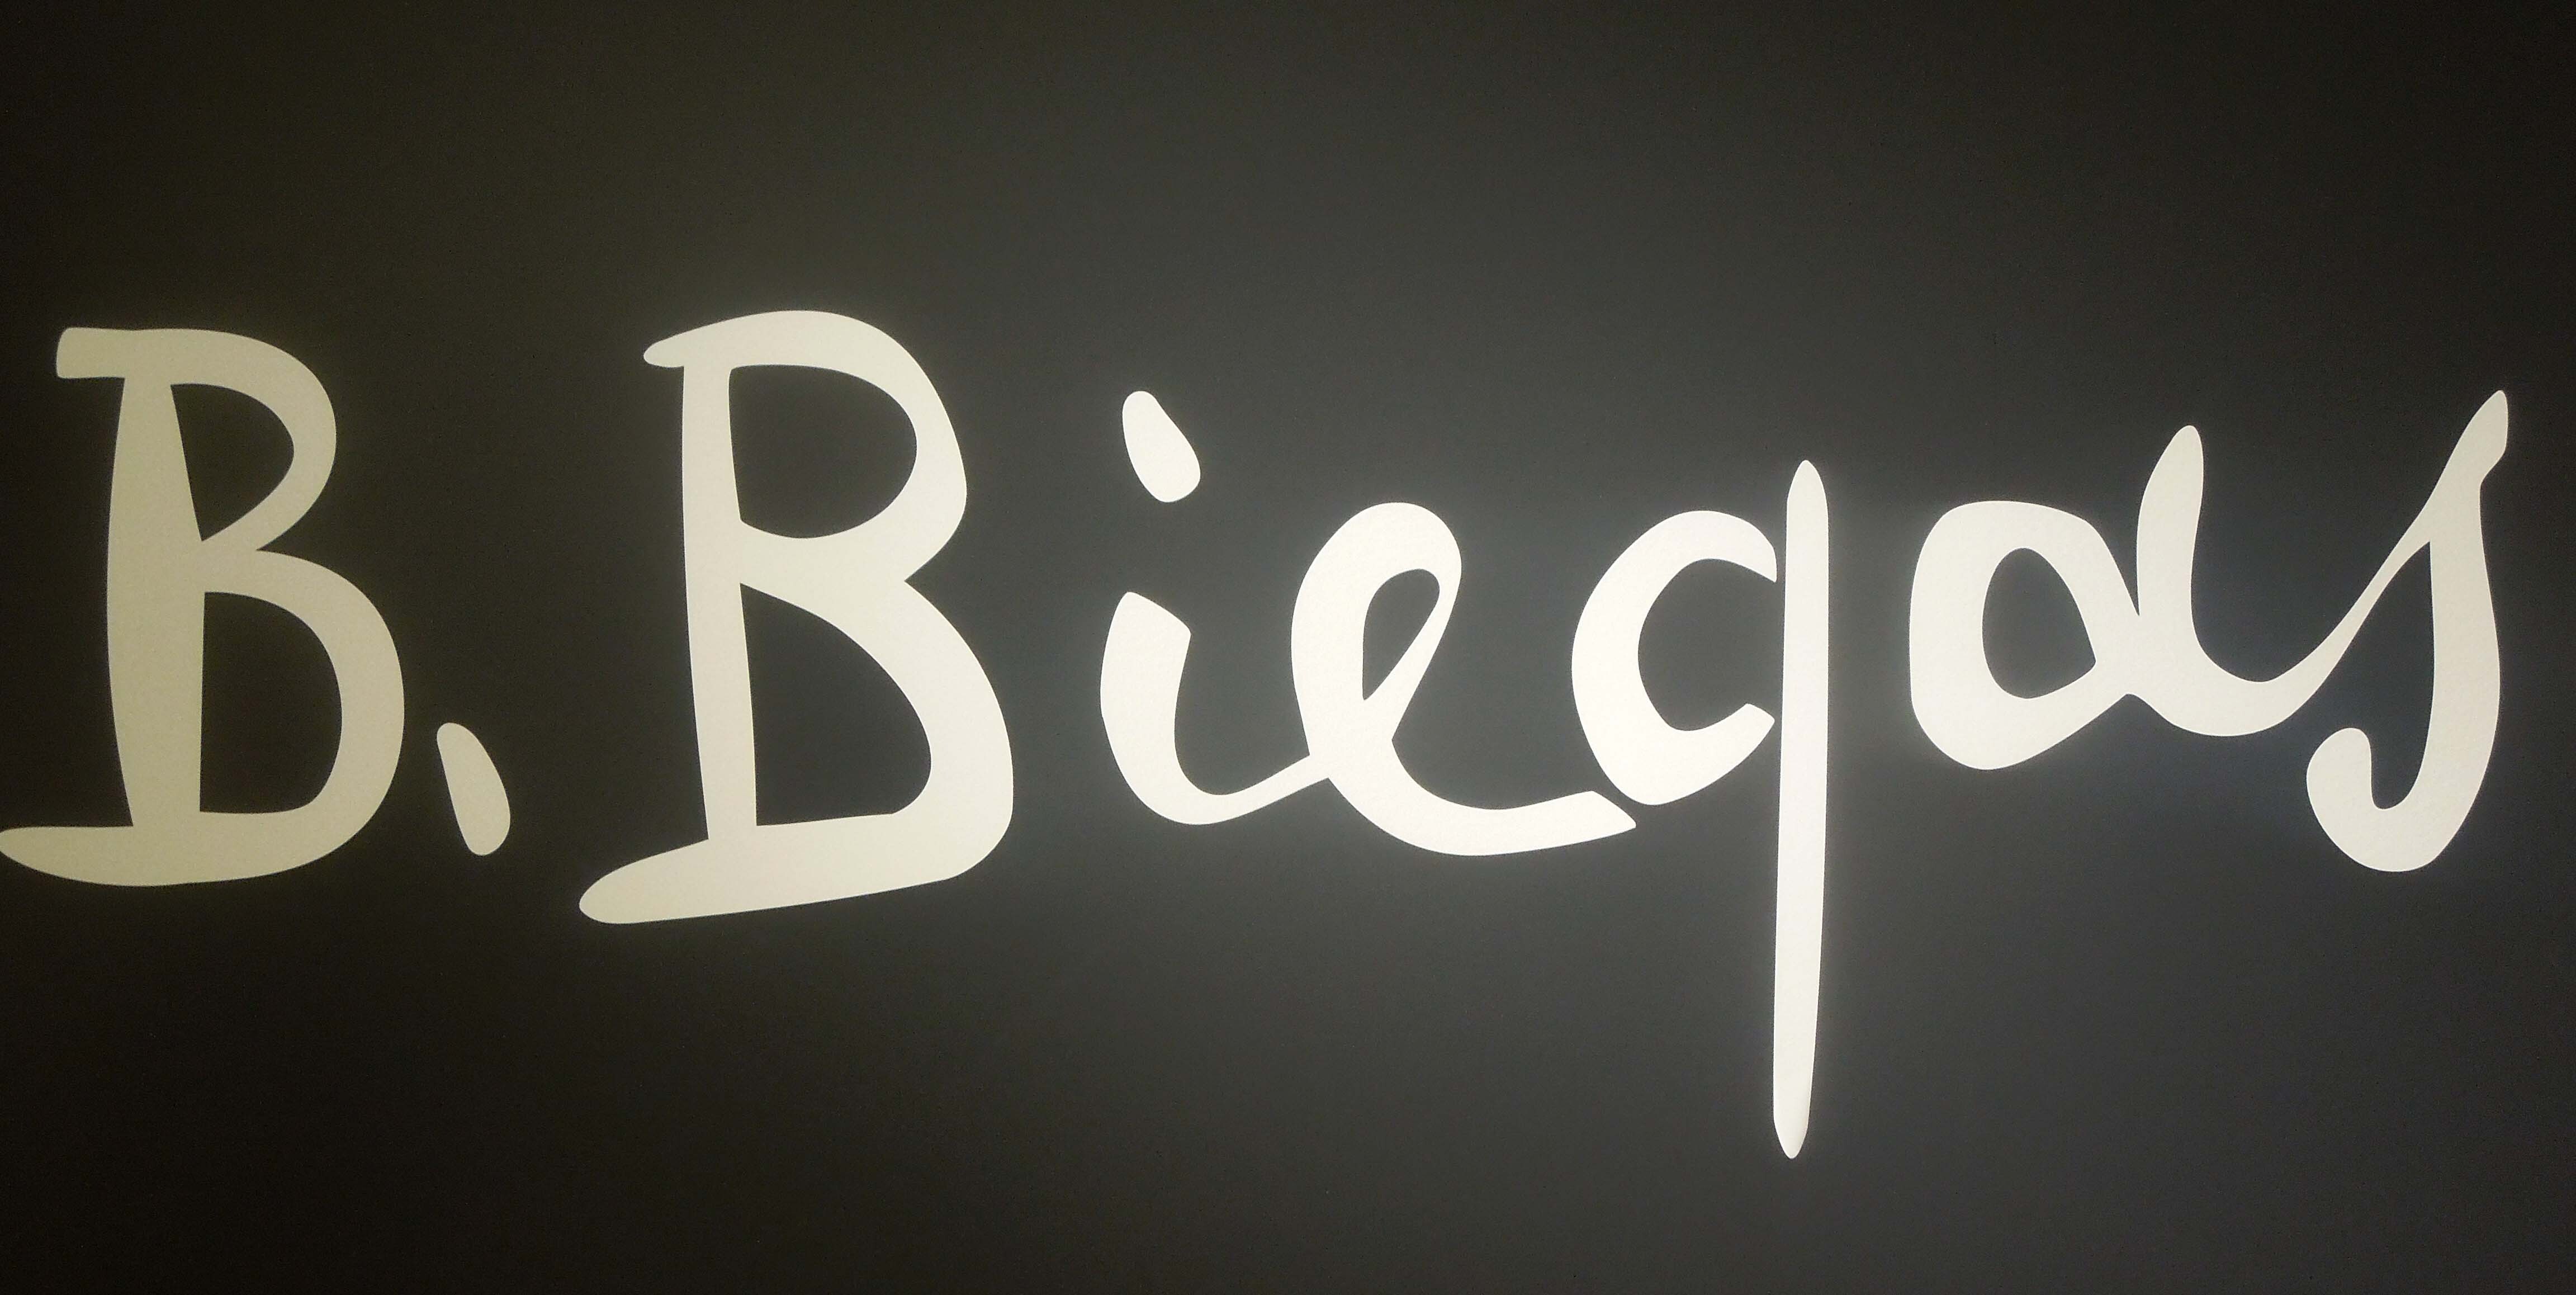
Signature of: bolesław biegas